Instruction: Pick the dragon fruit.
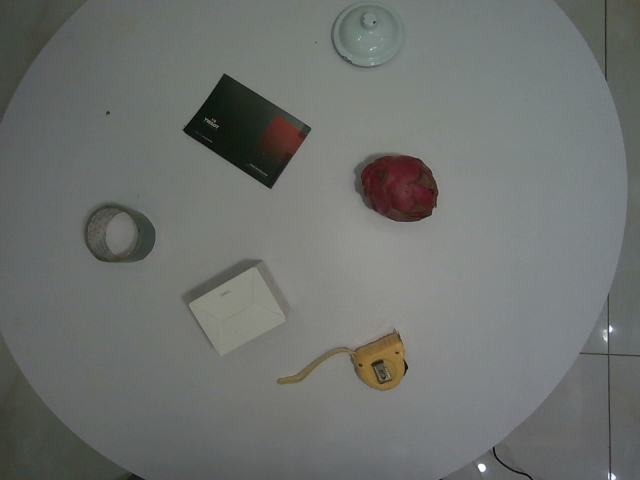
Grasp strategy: vertical